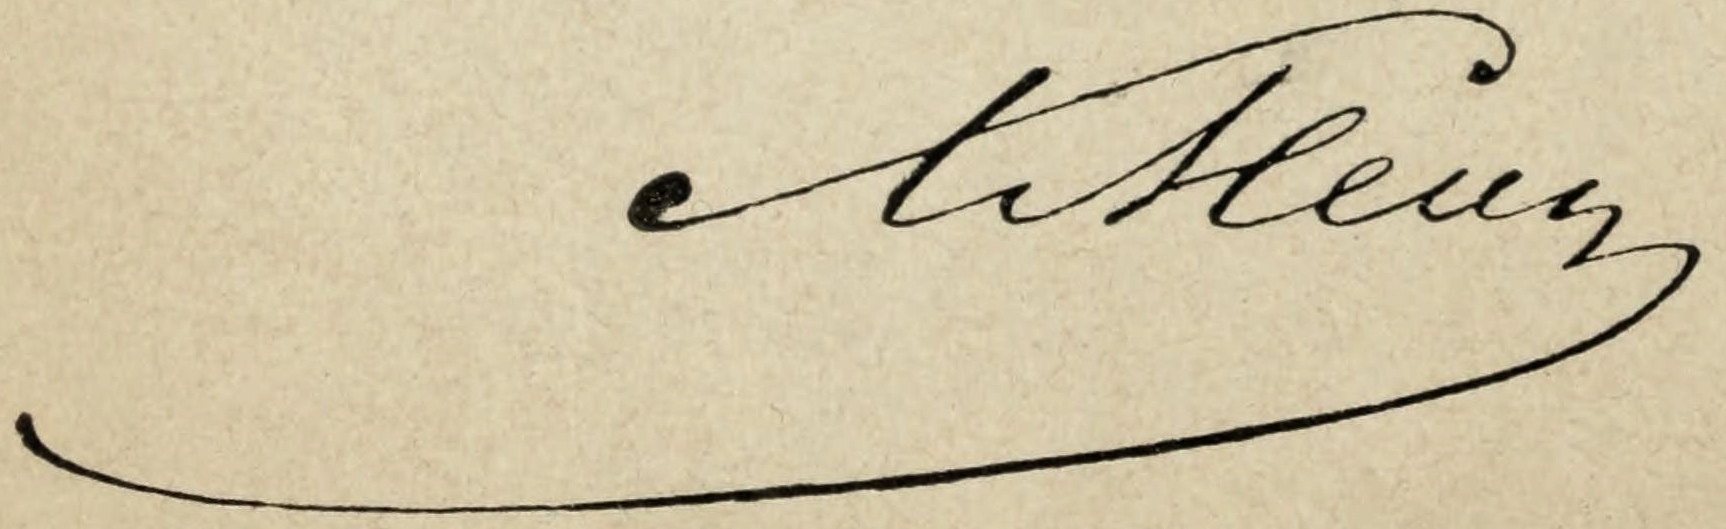
Signature of: lev mei